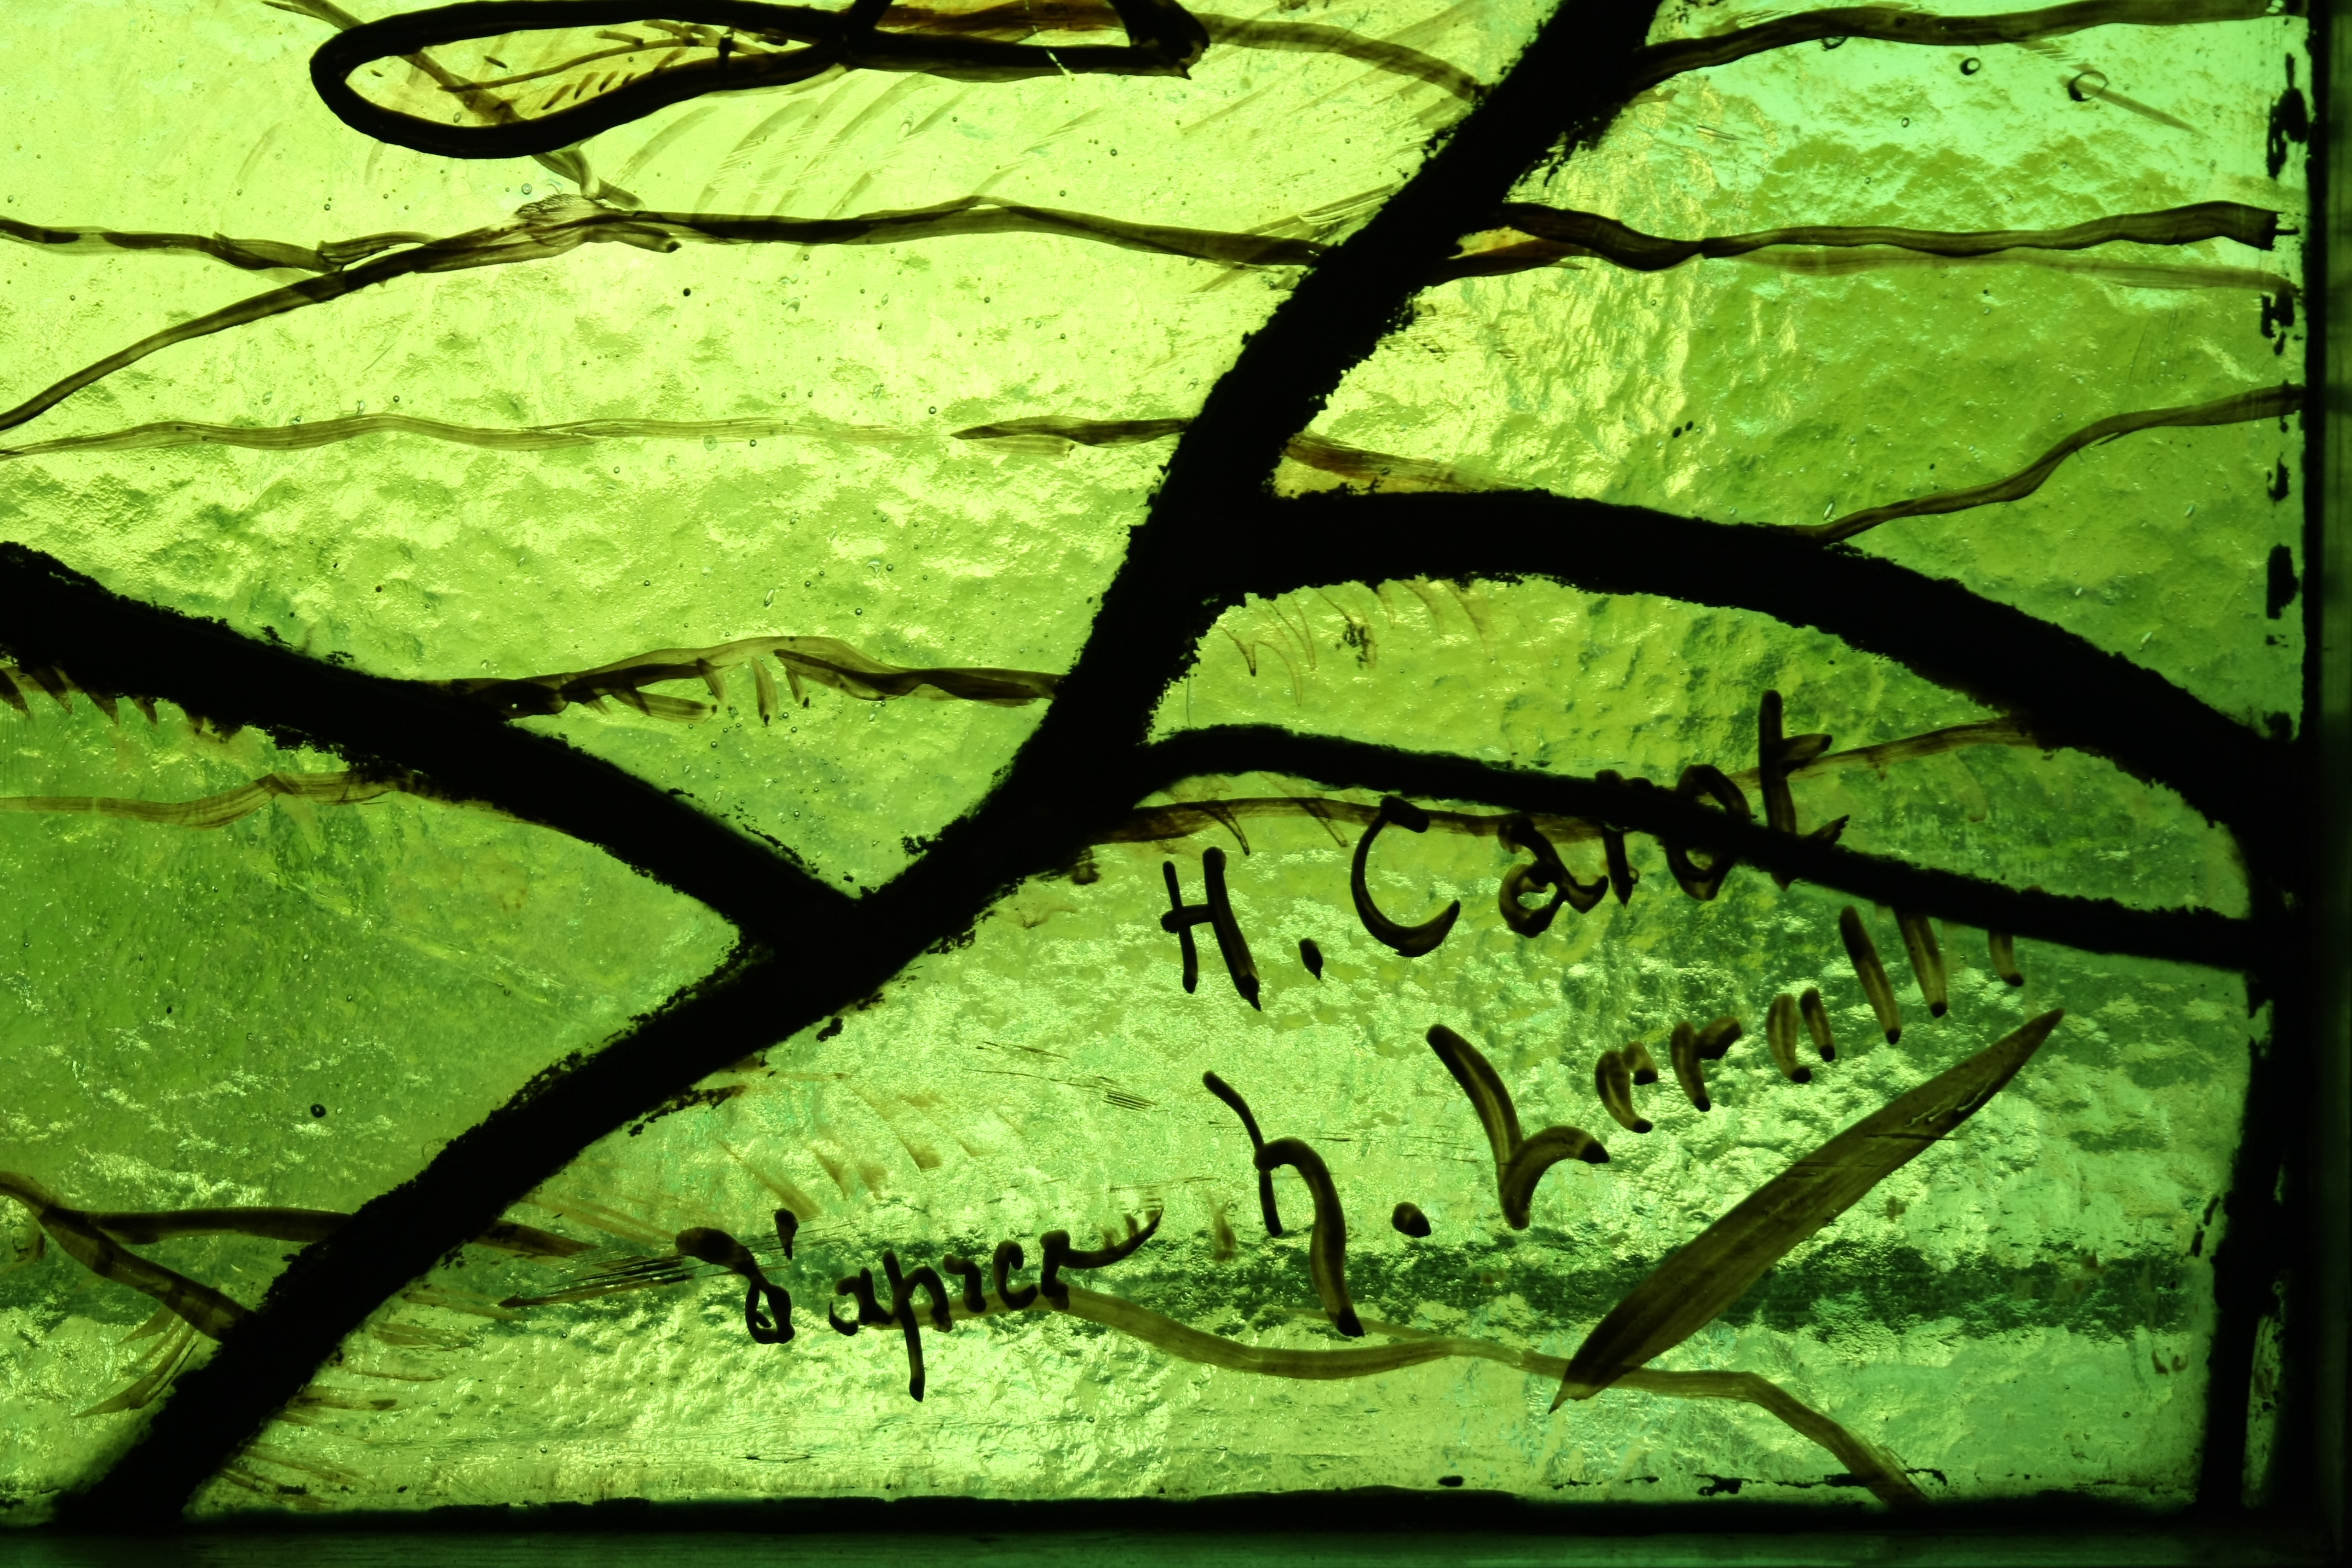
Signature of: henri carot